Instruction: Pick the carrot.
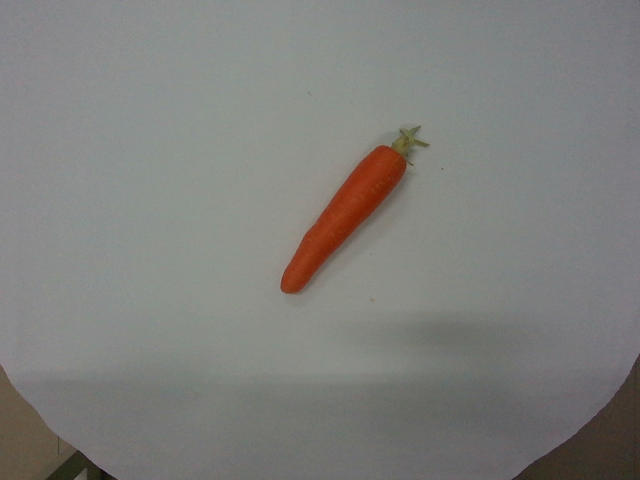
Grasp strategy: vertical